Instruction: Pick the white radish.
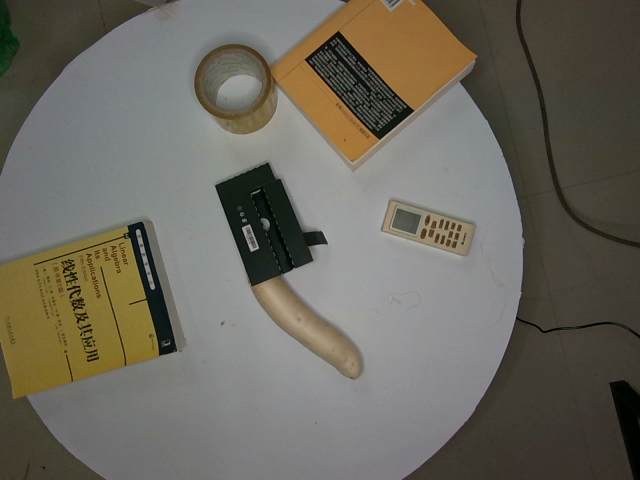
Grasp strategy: vertical